Question: What are the imaging findings?
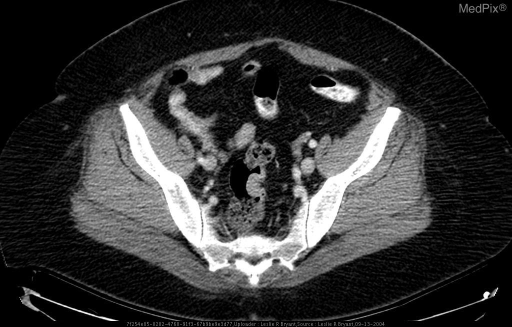
Answer: The imaging shows Eccentric nodular mass in the left side of the rectum, no local invasion, stranding, or lymphadenopathy. No metastases to liver. Eccentric nodular mass in the left side of the rectum, no local invasion, stranding, or lymphadenopathy..